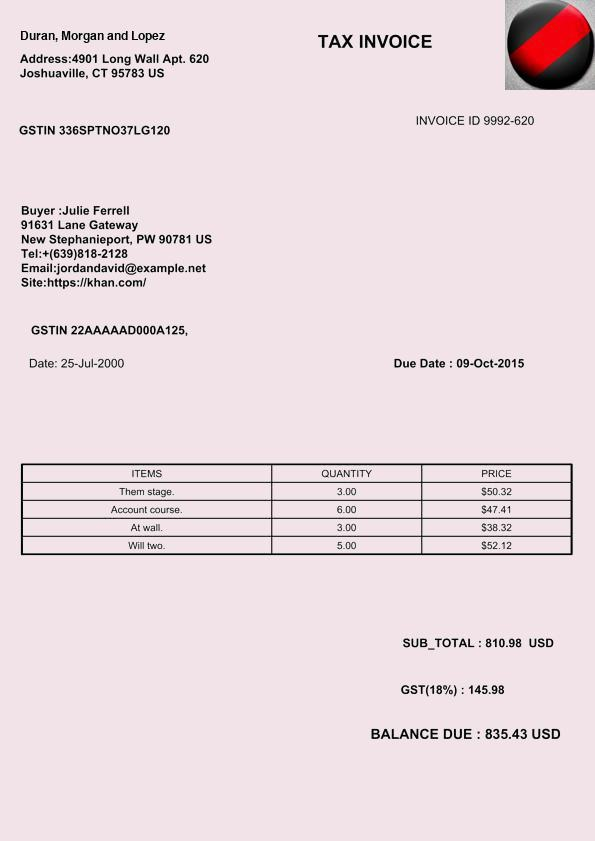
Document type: Invoice